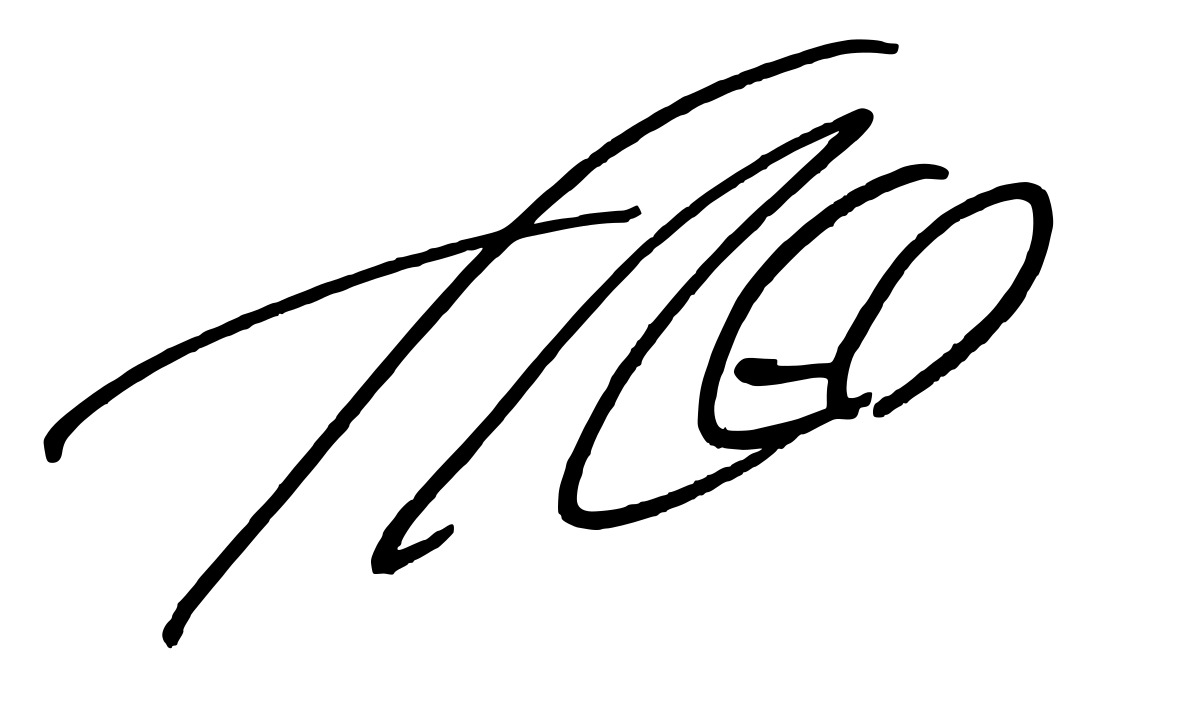
Signature of: fred a reed